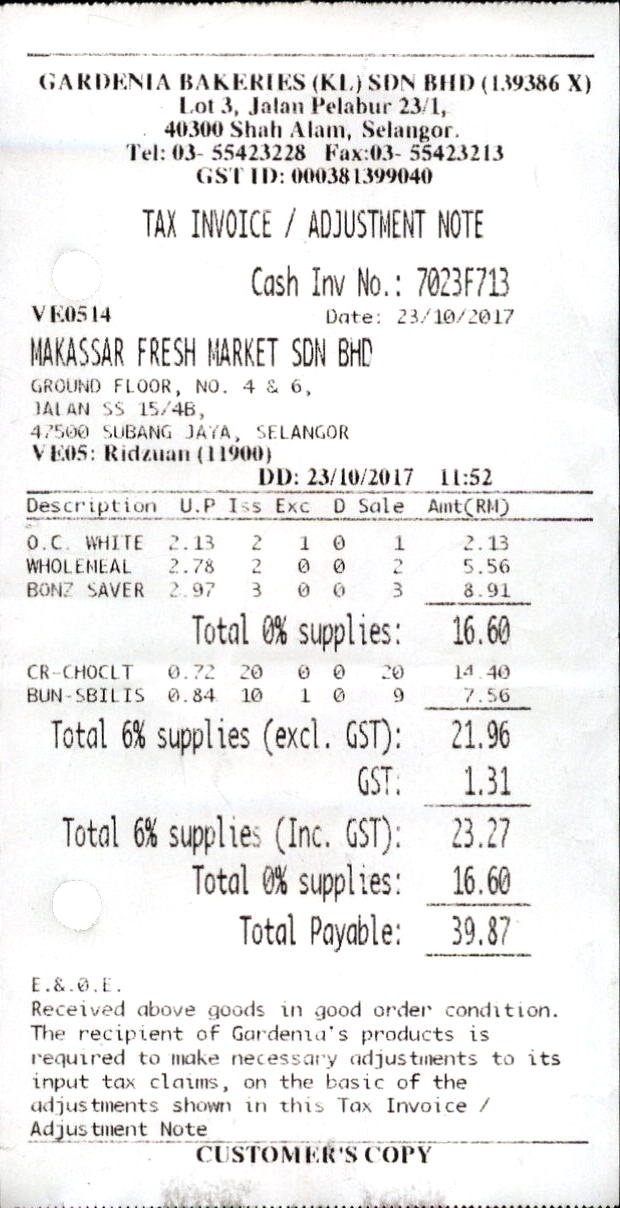
GARDENIA BAKERIES (KL) SDN BHD (139386 X)
LOT 3, JALAN PELABUR 23/1,
40300 SHAH ALAM, SELANGOR.
TEL: 03- 55423228
GST ID: 000381399040
TAX INVOICE / ADJUSTMENT NOTE
CASH INV NO.: 7023F713
VE0514
DATE: 23/10/2017
MAKASSAR FRESH MARKET SDN BHD
GROUND FLOOR, NO. 4 & 6,
JALAN SS 15/4B,
47500 SUBANG JAYA, SELANGOR
VE05: RIDZUAN (11900)
DD: 23/10/2017
DESCRIPTION
U.P
ISS
EXC
D
SALE
AMT(RM)
O.C. WHITE
2.13
2
1
0
1
2.13
WHOLEMEAL
2.78
2
0
0
2
5.56
BONZ SAVER
2.97
3
0
0
3
8.91
TOTAL 0% SUPPLIES:
16.60
CR-CHOCLT
0.72
20
0
0
20
14.40
BUN-SBILIS
0.84
10
1
0
9
7.56
TOTAL 6% SUPPLIES (EXCL. GST):
21.96
GST:
1.31
TOTAL 6% SUPPLIES (INC. GST):
23.27
TOTAL 0% SUPPLIES:
16.60
TOTAL PAYABLE:
39.87
E.&.0.E.
RECEIVED ABOVE GOODS IN GOOD ORDER CONDITION.
THE RECIPIENT OF GARDENIA'S PRODUCTS IS
REQUIRED TO MAKE NECESSARY ADJUSTMENTS TO ITS
INPUT TAX CLAIMS, ON THE BASIC OF THE
ADJUSTMENTS SHOWN IN THIS TAX INVOICE /
ADJUSTMENT NOTE
CUSTOMER'S COPY
FAX:03- 55423213
11:52